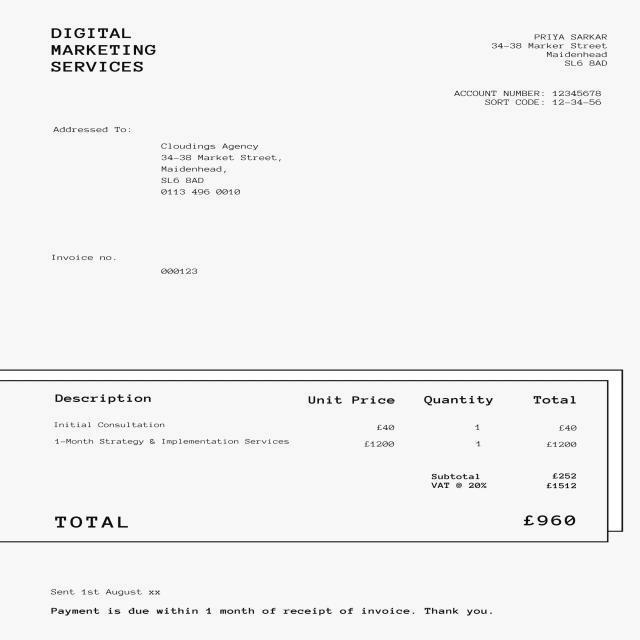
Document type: Invoice